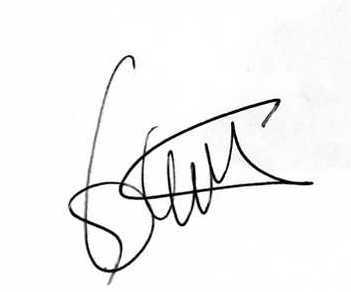
Signature of: cruz martínez vilas